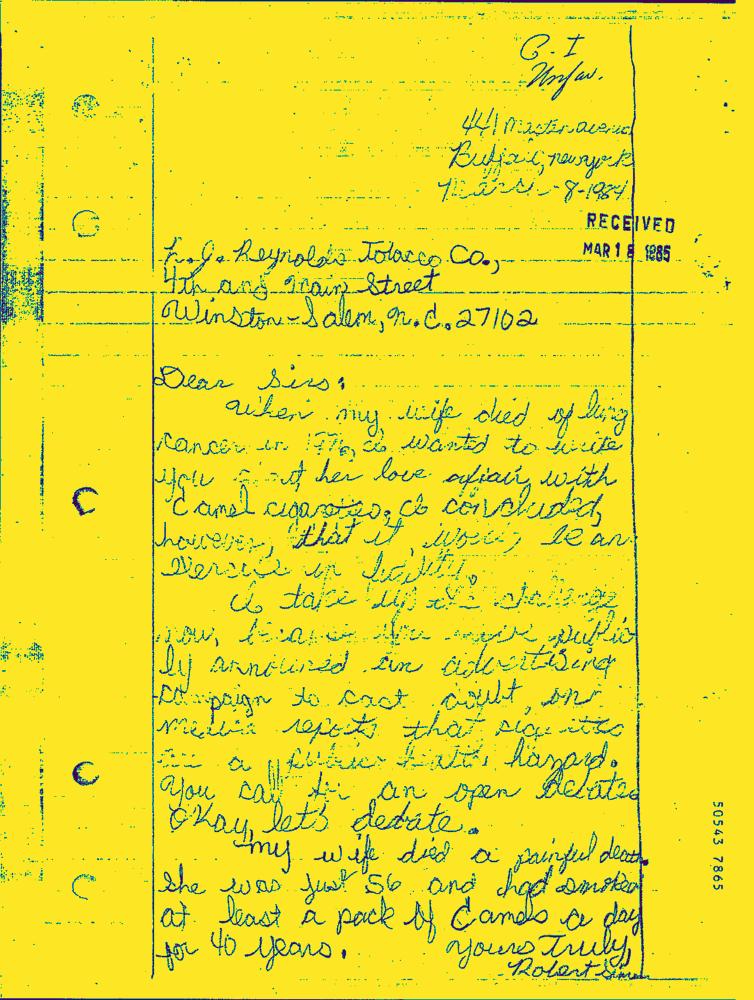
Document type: Hand-Written